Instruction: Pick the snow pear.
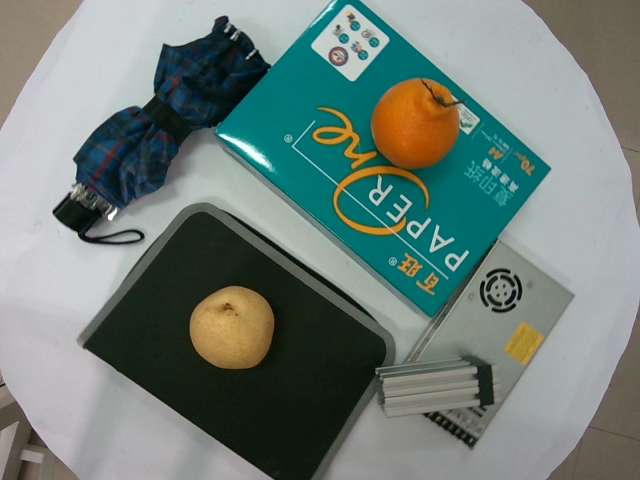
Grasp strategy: vertical